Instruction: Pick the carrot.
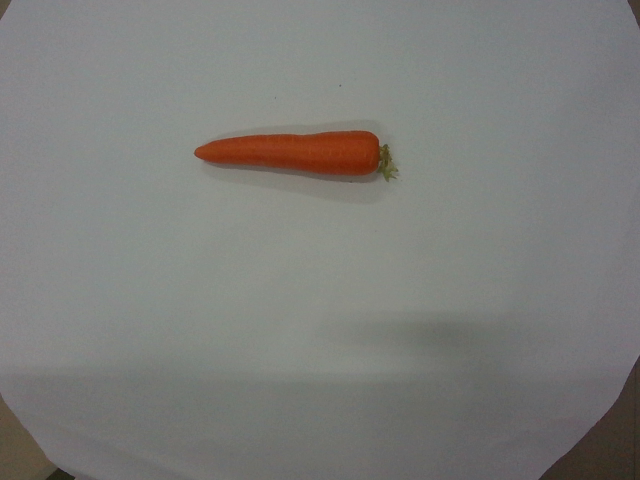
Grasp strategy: vertical